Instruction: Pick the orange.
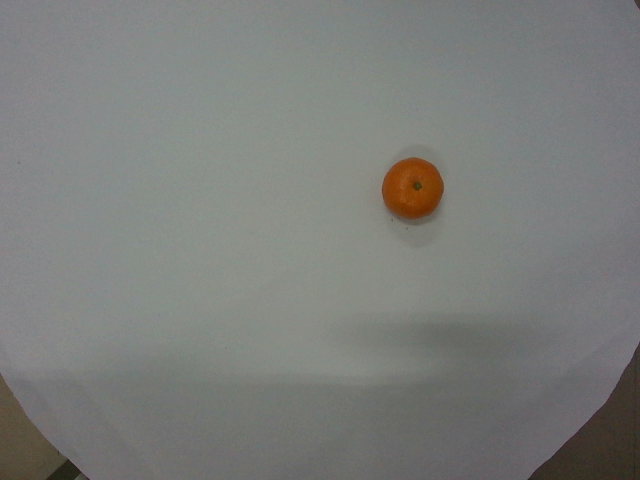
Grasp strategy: vertical